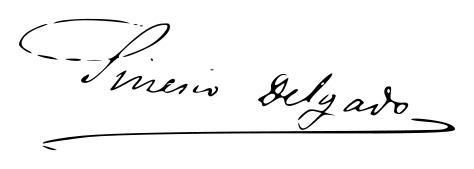
Signature of: sinesio delgado